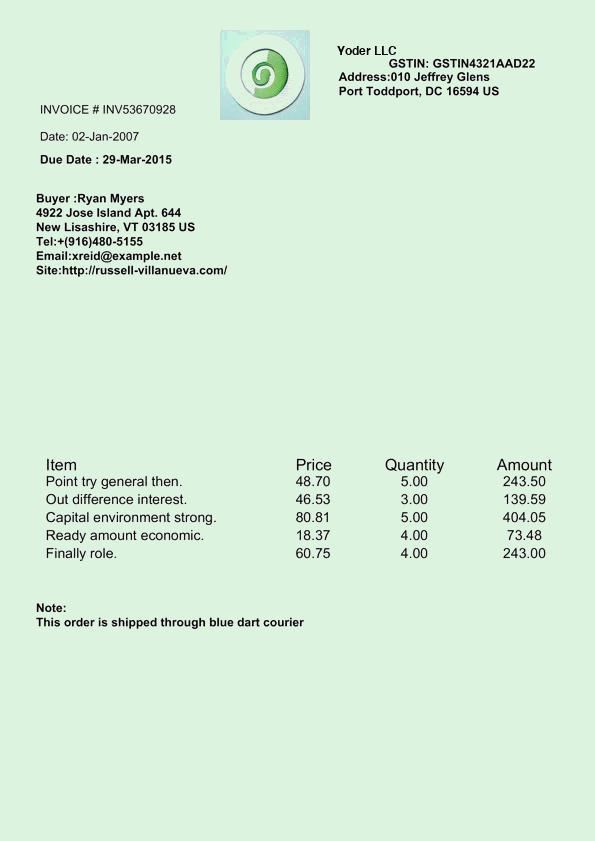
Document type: Invoice